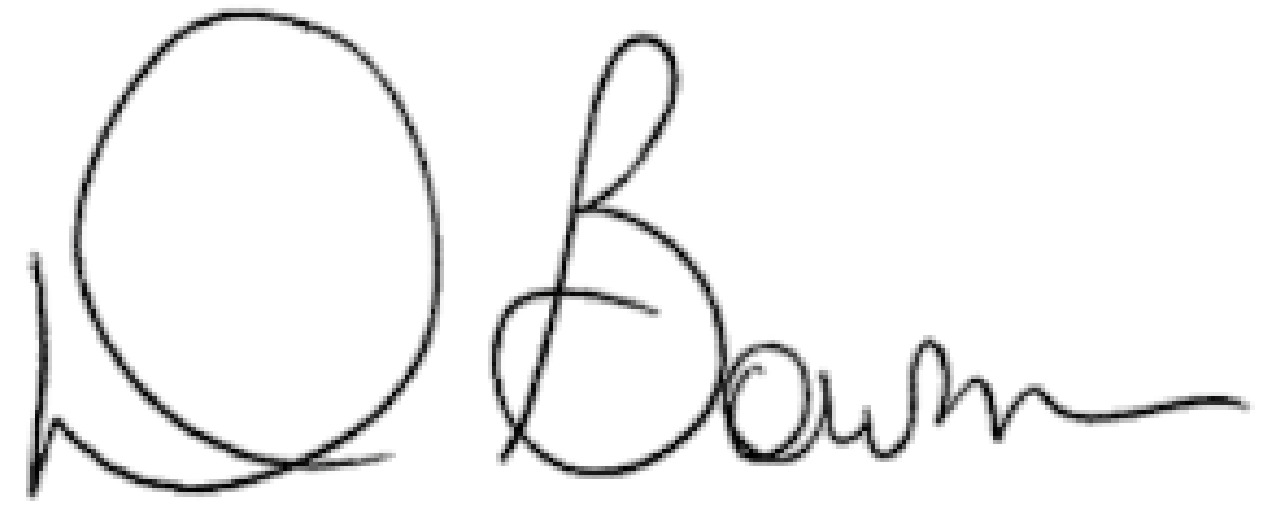
Signature of: f dubois bowman